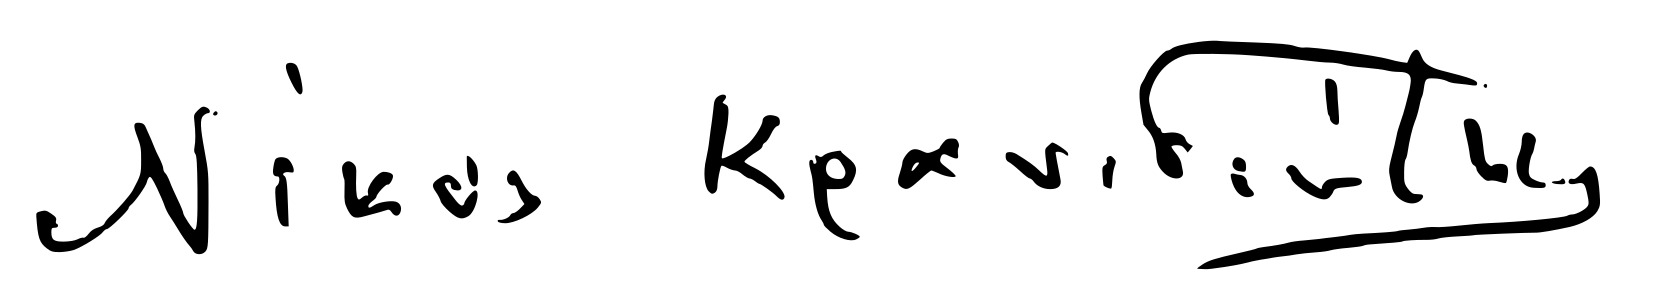
Signature of: nikos kranidiotis